Question: What do the imaging results show?
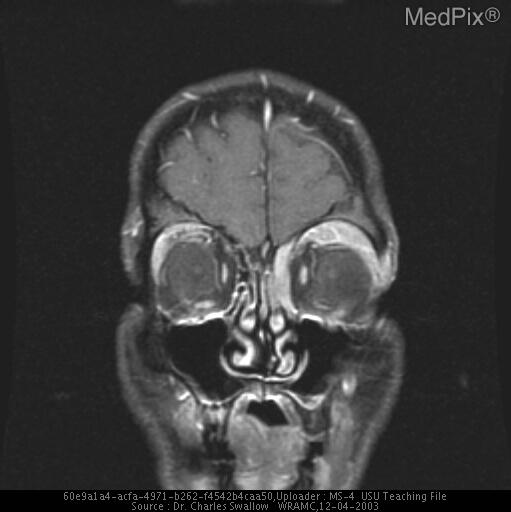
Answer: The imaging shows MRI: Extraconal mass along the roof of the left orbit, 8mm CC x 3.8cm AP x 3.4cm transverse, indistinct from lacrimal gland. Right lacrimal gland also enlarged or surrounded by mass. MRI: Extraconal mass along the roof of the left orbit, 8mm CC x 3.8cm AP x 3.4cm transverse, indistinct from lacrimal gland. Right lacrimal gland also enlarged or surrounded by mass..